Question: What do the imaging results show?
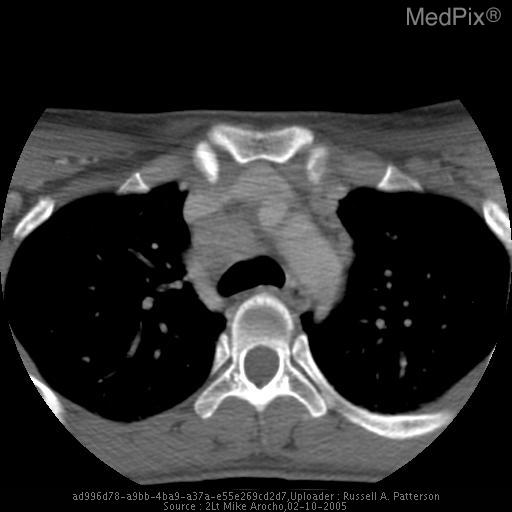
Answer: The imaging shows •  CXR: Enlargement of the right paratracheal stripe (8mm).
•  CT, neck:  2.4 x 2.4 cm mediastinal mass (enlarged lymph node) CT Slice Image (Axial)- enlarged lymph nodes in mediastinum, especially anterior to trachea.